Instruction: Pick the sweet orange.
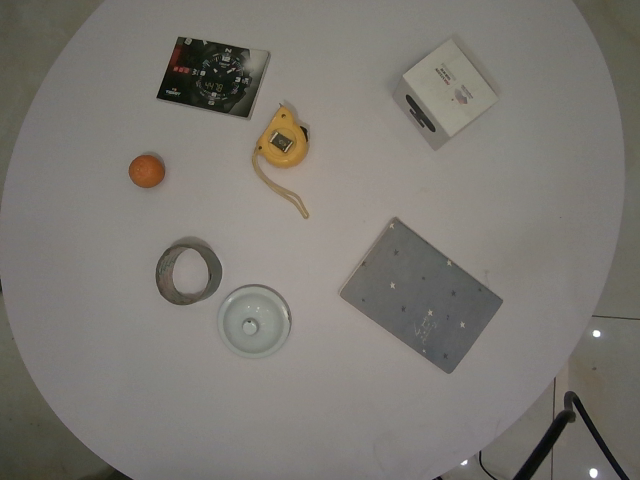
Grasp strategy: vertical